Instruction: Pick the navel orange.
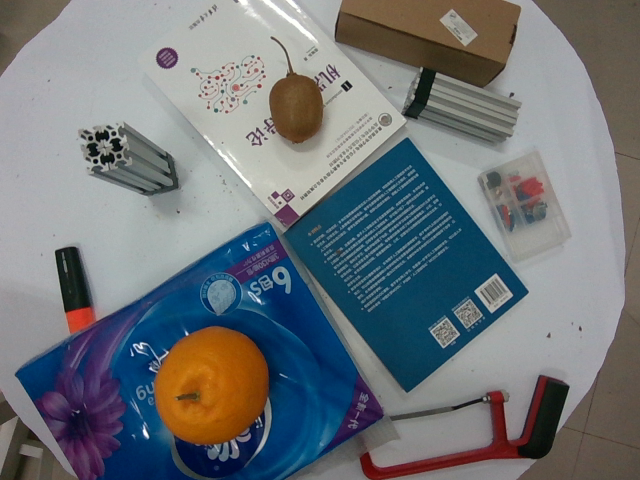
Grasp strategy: vertical